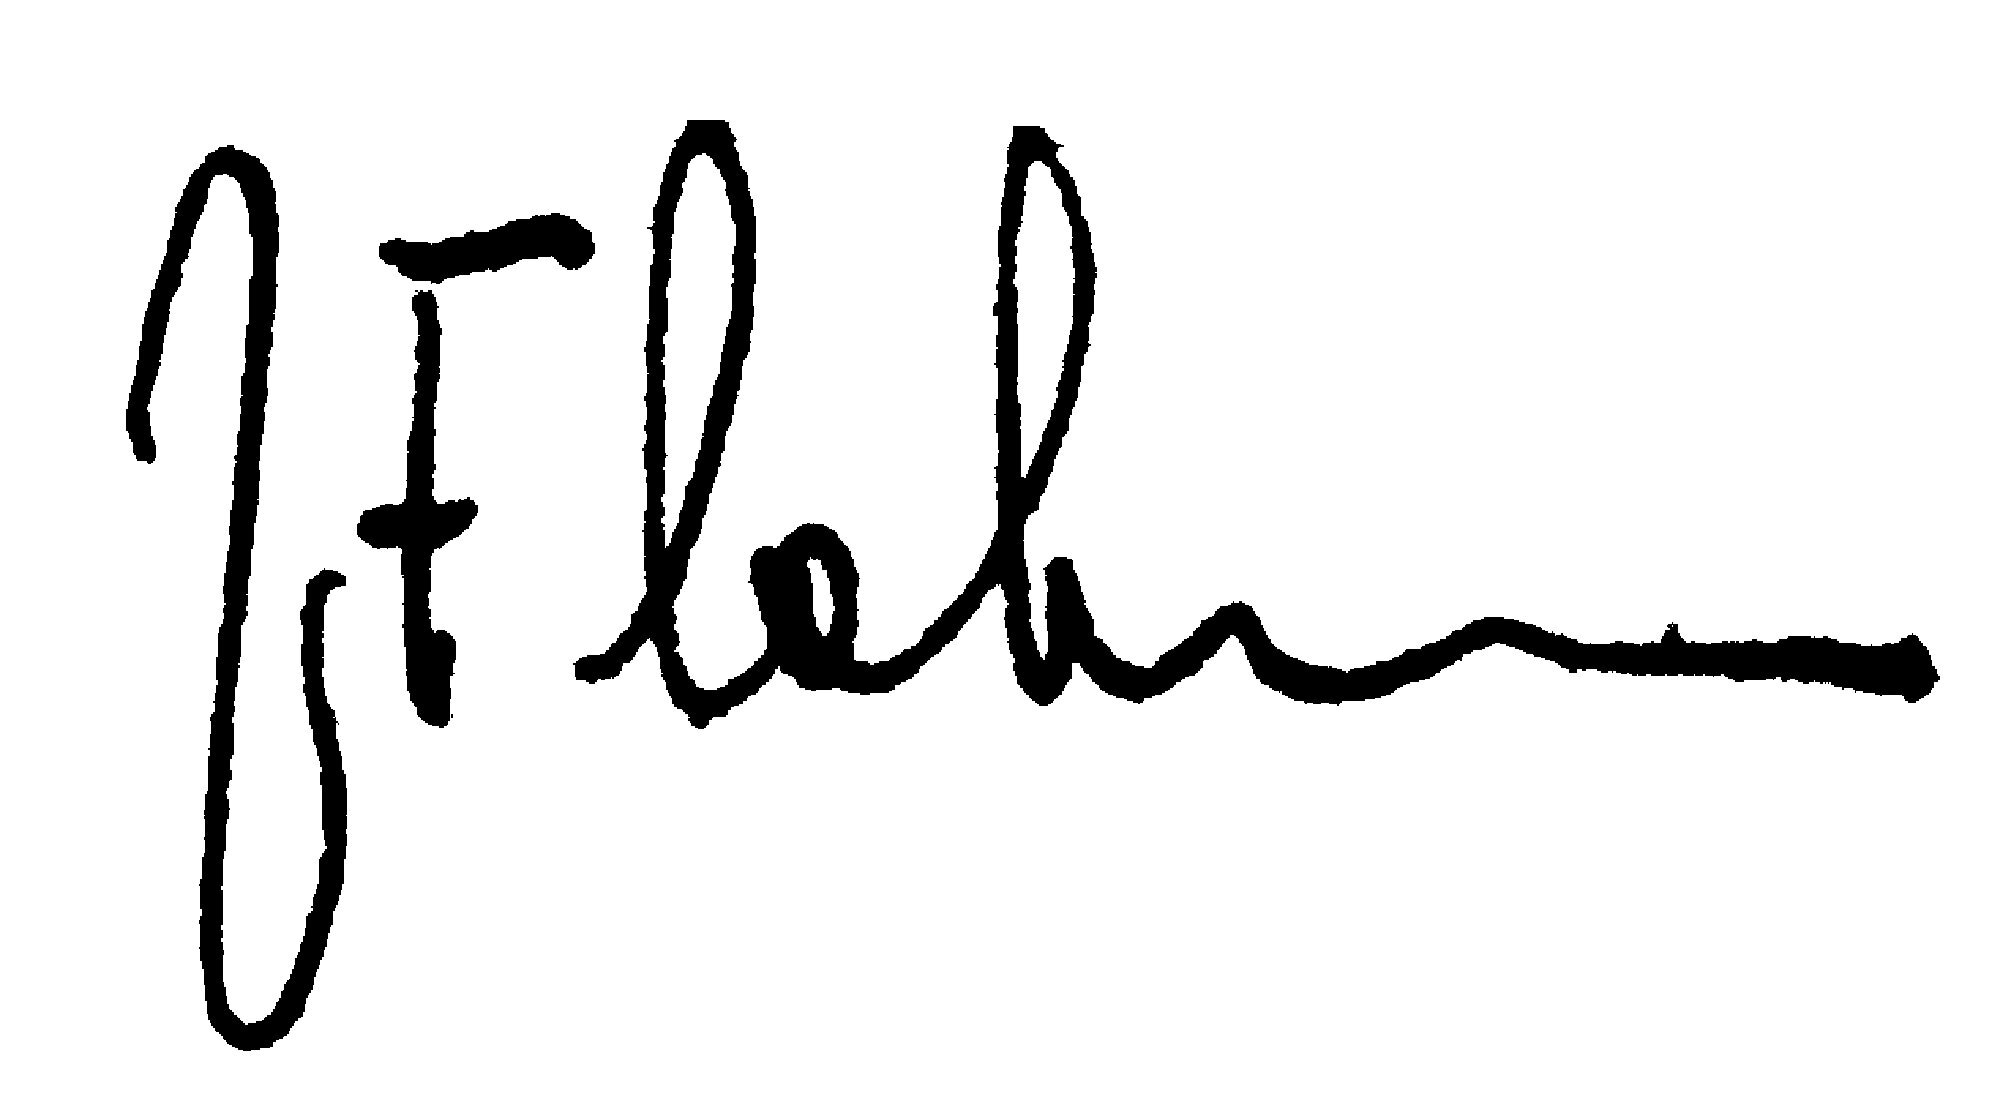
Signature of: joanna flatau